Question: What is the main concern?
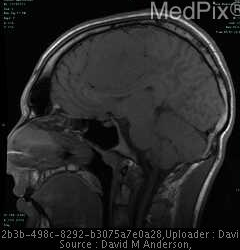
Answer: The findings suggest Large homogeneously enhancing lesion based in the dura of the falx, and pressing on the anterior cerebral hemisphere.  There is rightward mass effect on the falx as well as inferior displacement of the body of the corpus callosum with partial effacement of the third ventricle.  The mass looks extraaxial, but has intraaxial vasogengenic edema in frontal lobes surrounding the mass.. Sagittal T1. The patient might have a history of 21 y.o. man with a new onset seizure and severe headaches..